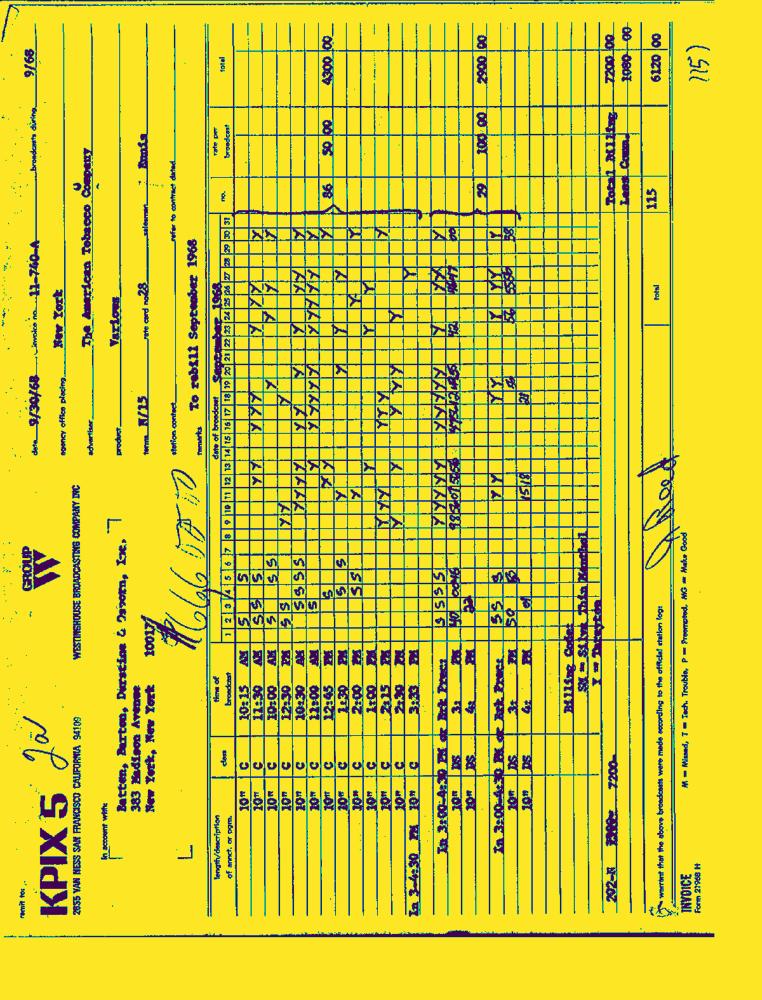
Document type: Invoice-Doc